Question: What is the name of the tenant mentioned in the document?
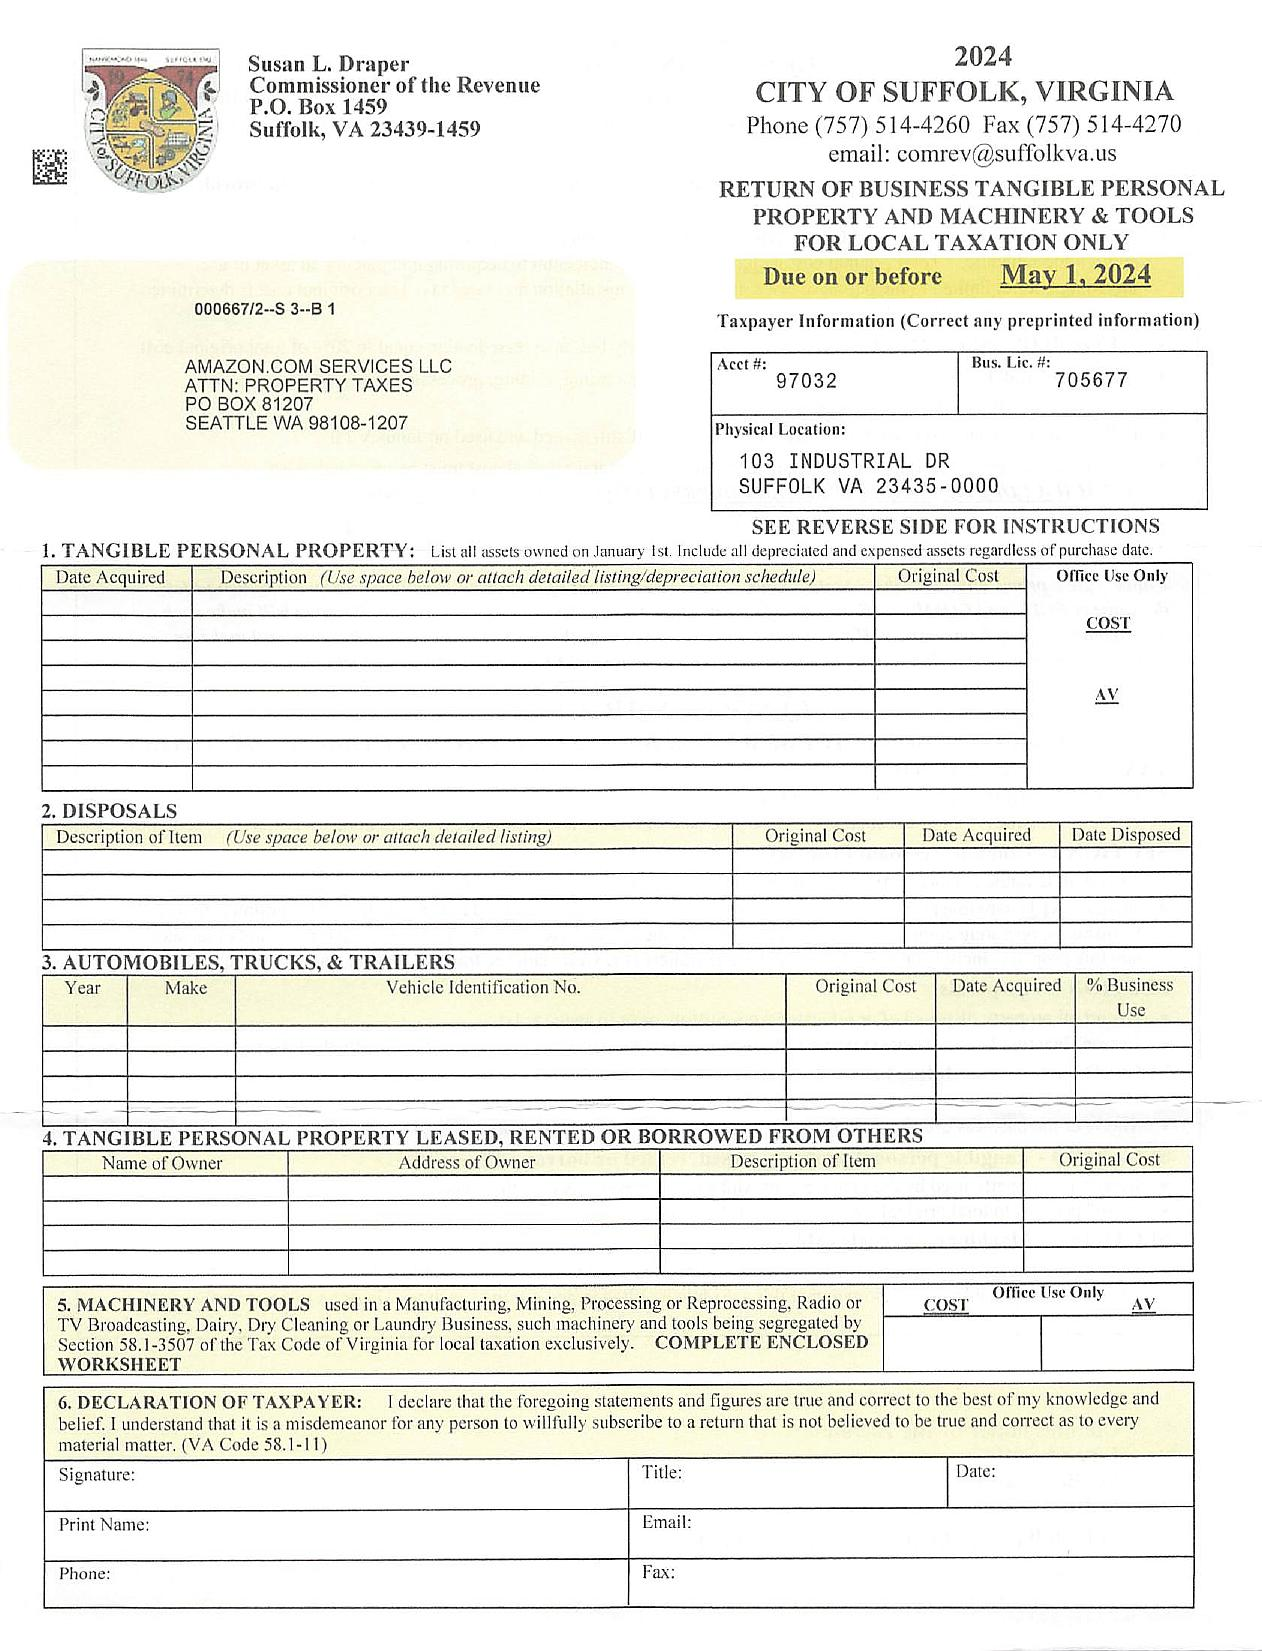
Answer: "AMAZON.COM SERVICES LLC"